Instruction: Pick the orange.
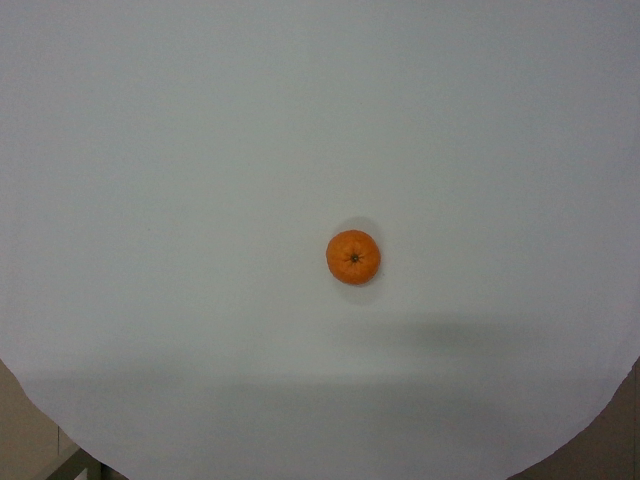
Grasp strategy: vertical